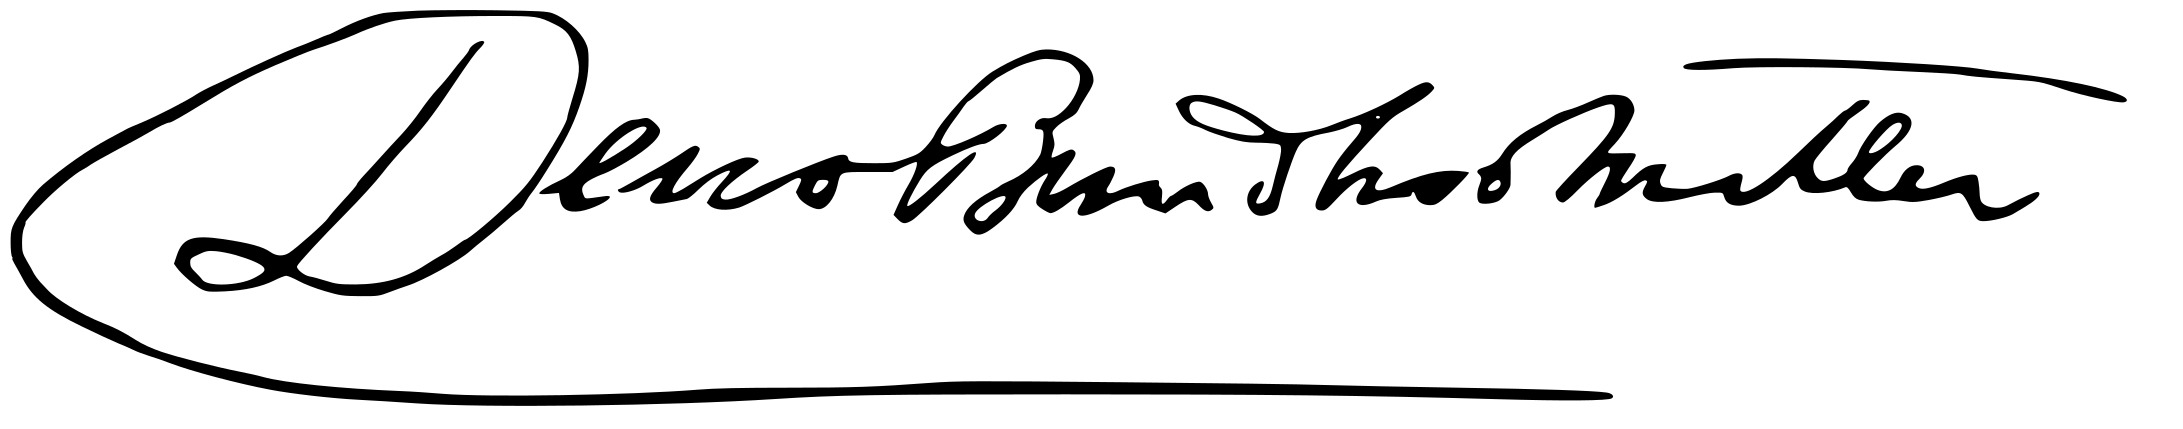
Signature of: dinabandhu mitra